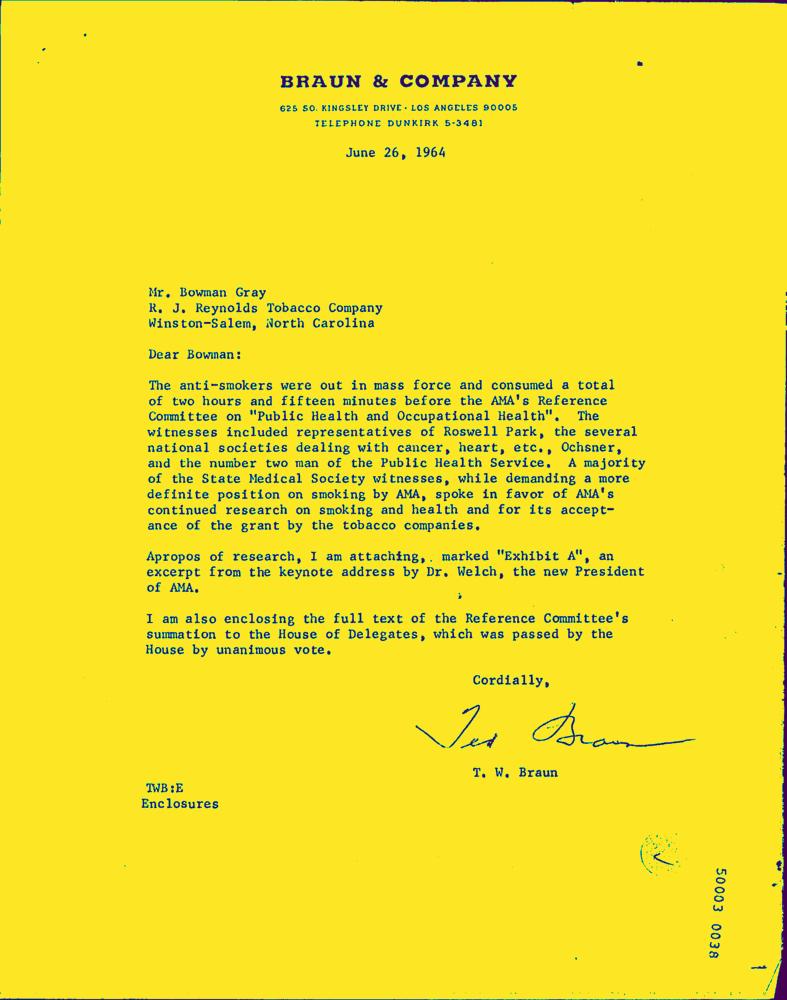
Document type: Letter-Doc